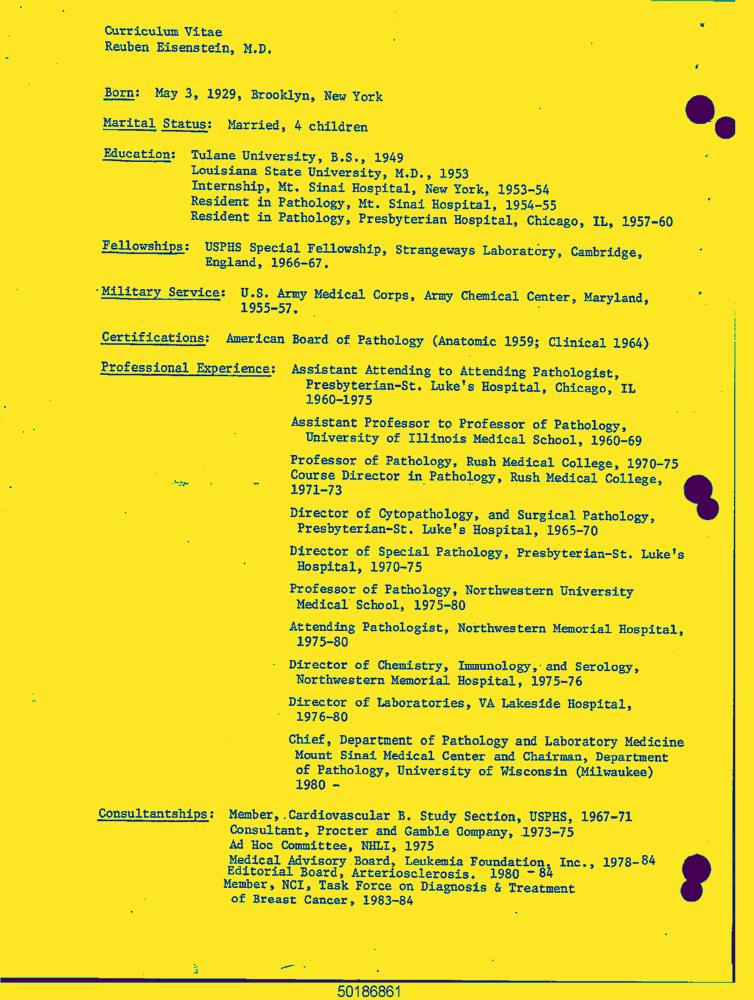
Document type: Resume-Doc